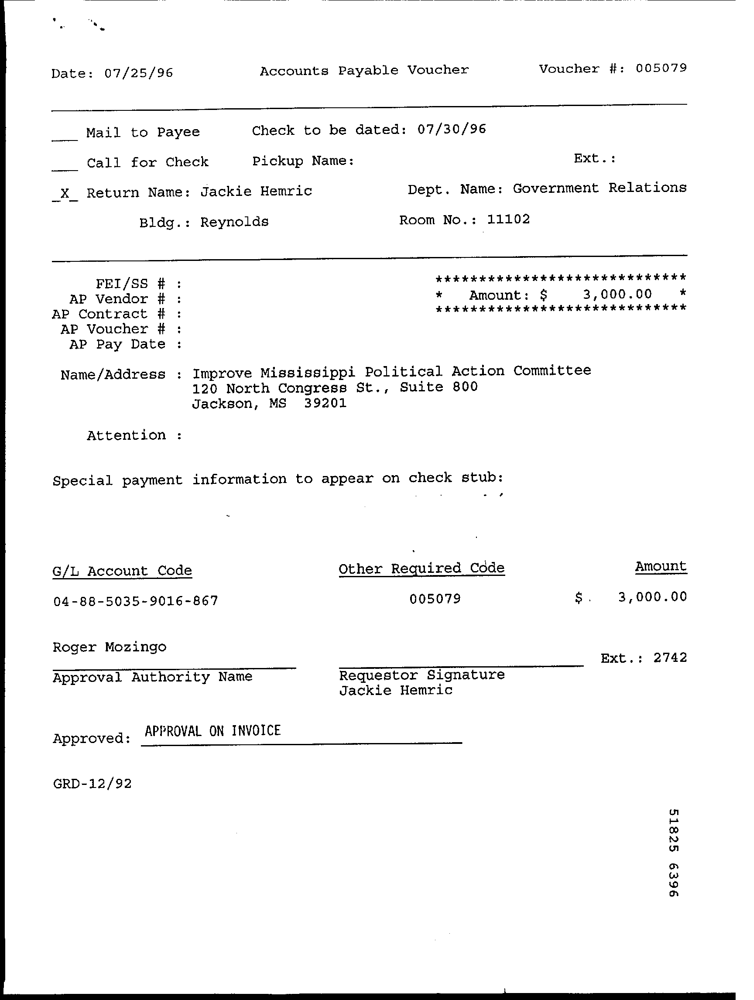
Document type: Invoice